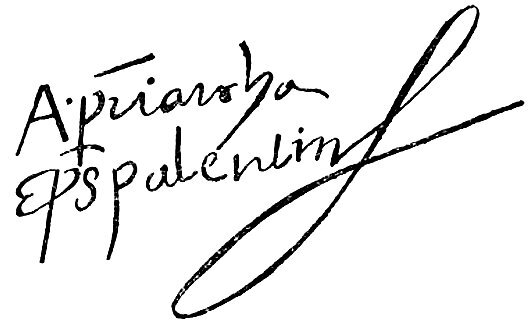
Signature of: antonio de rojas manrique